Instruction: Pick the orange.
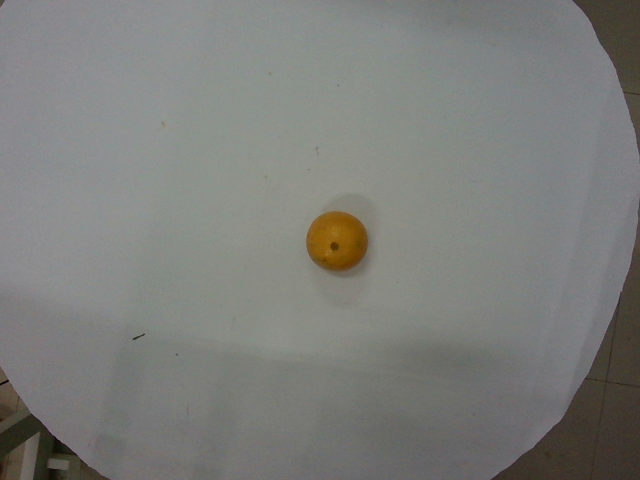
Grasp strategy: vertical